Question: Describe the condition in detail:
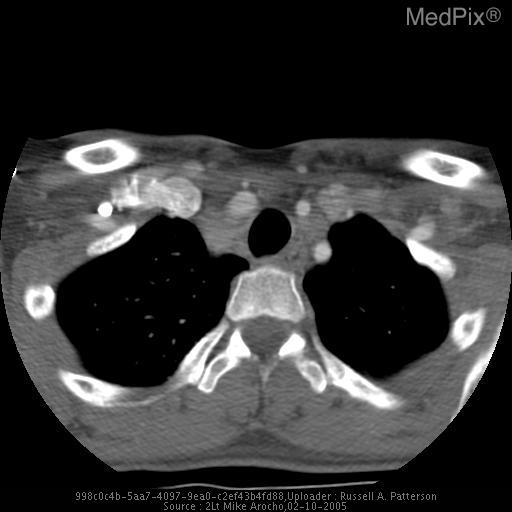
Answer: The disease is discussed as: Discussion:
The right paratracheal stripe is usually 2mm wide, but may be up to 5mm wide.  An enlarged paratracheal stripe (>5mm) is an important marker for otherwise subtle adenopathy, as well as tracheal tumor, mediastinal inflammation or hemorrhage, pleural thickening or pleural effusion.  The margins of the paratracheal stripe are:
1. distal end—formed by the azygous vein
2. medial margin—the air-soft tissue interface along the right mucosal surface of the trachea
3. outer margin—begins around the medial end of the clavicle and is formed by the RUL plural surface
The stripe ends where the RUL bronchus goes under the azygous vein as it arches anteriorly to empty into the SVC.
The malignant lymphomas are divided into Hodgkin’s and non-Hodgkin’s groups.  Sir Thomas Hodgkin was the first to describe Hodgkin’s disease in 1932.  Hodgkin’s can present at any age, but it is more prevalent among adolescents and young adults.  It typically presents as painless, rubbery lymphadenopathy involving the superficial lymph node groups.  Cervical nodes are involved nearly 70% of the time.  Approximately half of patients also have splenomegaly.  Mediastinal involvement occurs in approximately 10% of patients, and mediastinal involvement is characteristic of the Nodular Sclerosing type (as in this patient).  Cutaneous involvement can occur and is usually a late complication.  Patients may also present with constitutional symptoms (night sweats, pruritis, fatigue, weight loss, etc) with widespread disease.
The diagnosis of Hodgkin’s disease is made by lymph node biopsy (as was done in this patient).  There are 4 histological types:
1.	Nodular Sclerosing (>50%, most common; worst prognosis)
2.	Mixed cellularity (25%)
3.	Lymphocyte predominant (5%; best prognosis)
4.	Lymphocyte depleted (5%)
Staging of Hodgkin’s disease is made by the use of CXR, BM biopsy, and CT imaging.  There are 4 stages:
1.	Stage I—confined to one lymph node group (90% 5-yr survival rate)
2.	Stage II—confined to 2 or more lymph node groups on one side of the diaphragm
3.	Stage III—involving nodes on both sides of the diaphragm
4.	Stage IV—Extra-nodal disease (60% 5-yr survival rate)
Treatment involves radiation therapy and/or chemotherapy.  Patients with Stage I or Stage II Hodgkin’s disease are usually treated by radiation therapy, while Stage III & IV disease is usually treated with radiation therapy and chemotherapy.
References:
1. Mendenhall, NP. “The role of radiation in the management of Hodgkin’s disease: an update,” Cancer Invest 1999; 17:47-55.
2. Potter, R. “Pediatric Hodgkin’s Disease,” Eur J Cancer 1999; 35: 1466-1477.
3. Wirth, A, et al, “Current trends in the management of early stage Hodgkin’s disease,” Aust NZ J Med 1999; 29: 535-544
4. http://www.surgical-tutor-org/tutorials/hodgkins.htm
5. http://rad.usuhs.mil/rad/chest_review/mediasti/mediasti.html